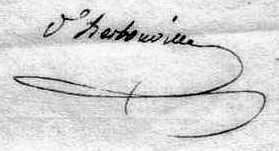
Signature of: charles joseph fortuné d herbouville